Question: What are the imaging findings?
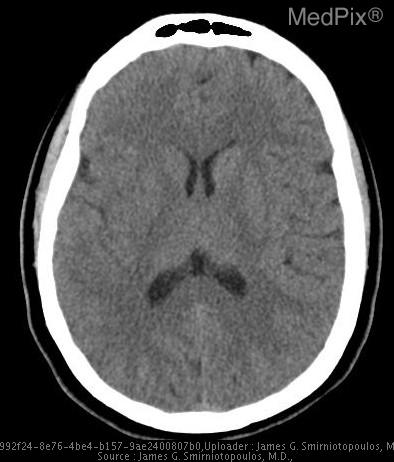
Answer: The imaging shows Effacement of right basal ganglia
Abnormal hyperintensity of most of the right MCA territory
Occluded Right Internal Carotid Artery 1) Loss of gray-white differentiation R. basal ganglia
2) Effacement of R. MCA sulci
3) Abnormal signal R. MCA
4) Occlusion of R. Internal Carotid Artery.